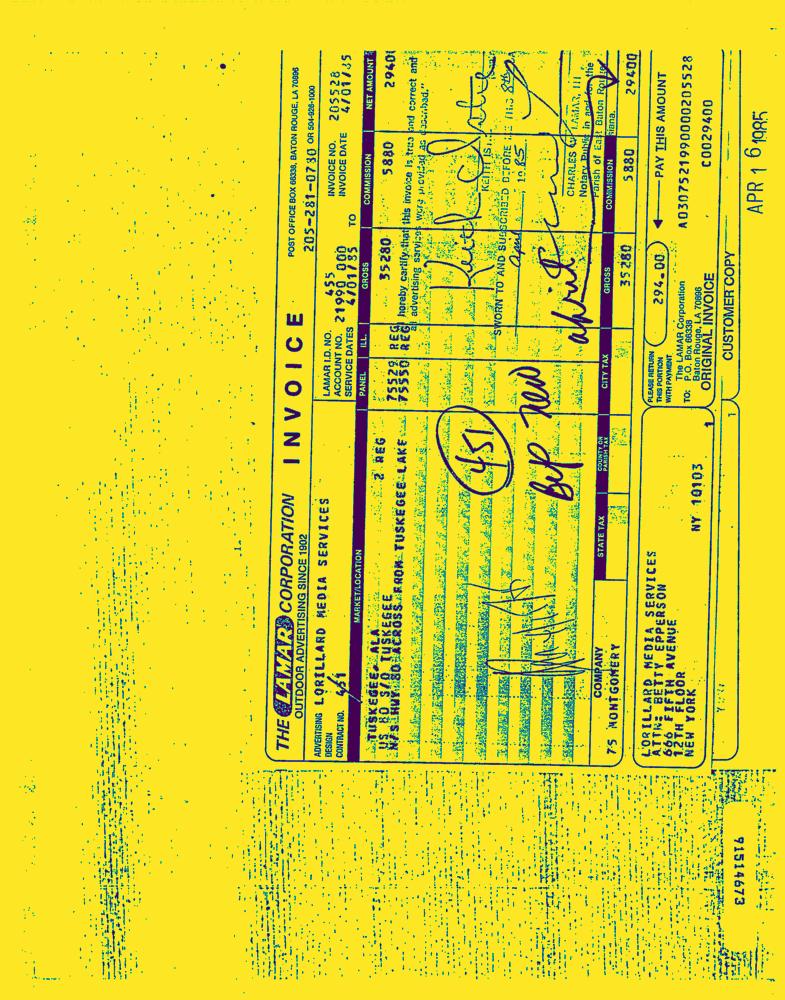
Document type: Invoice-Doc